Question: What is the property identification or parcel number listed?
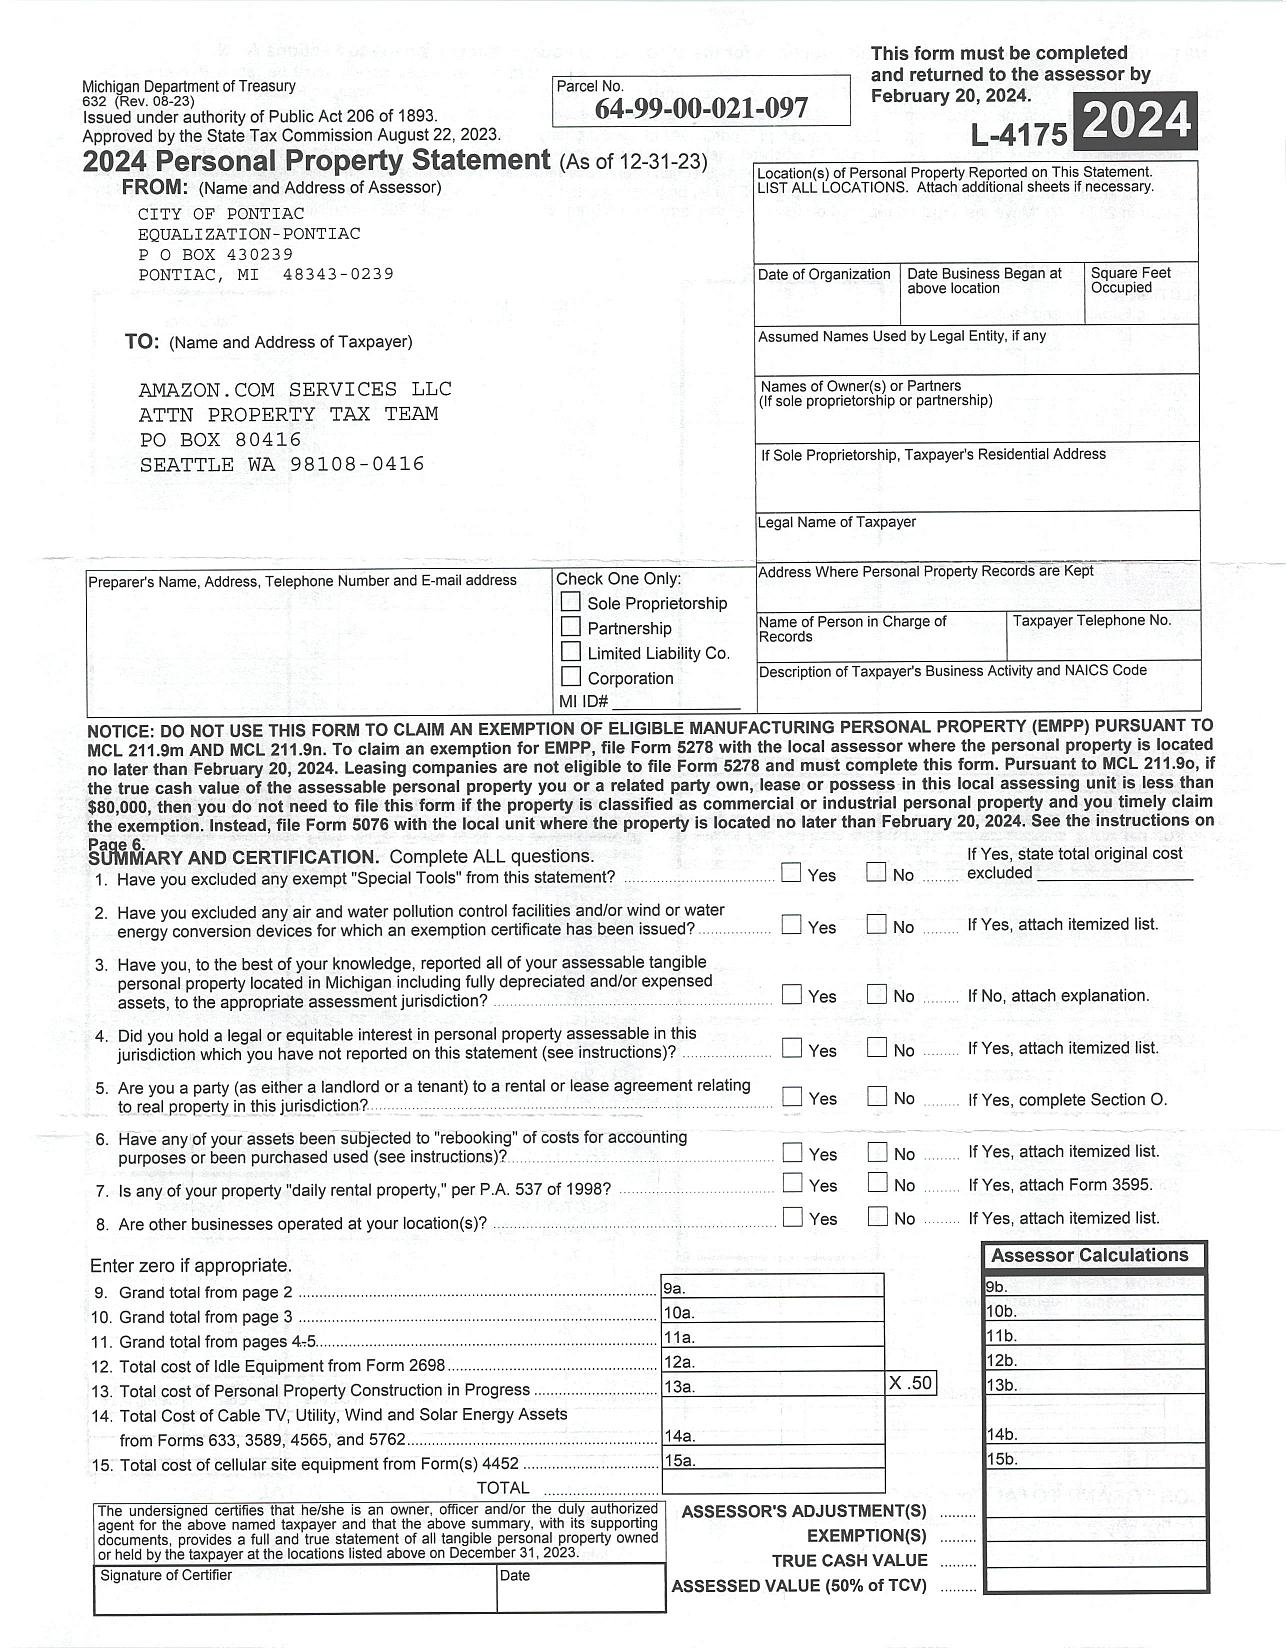
Answer: "64-99-00-021-097"